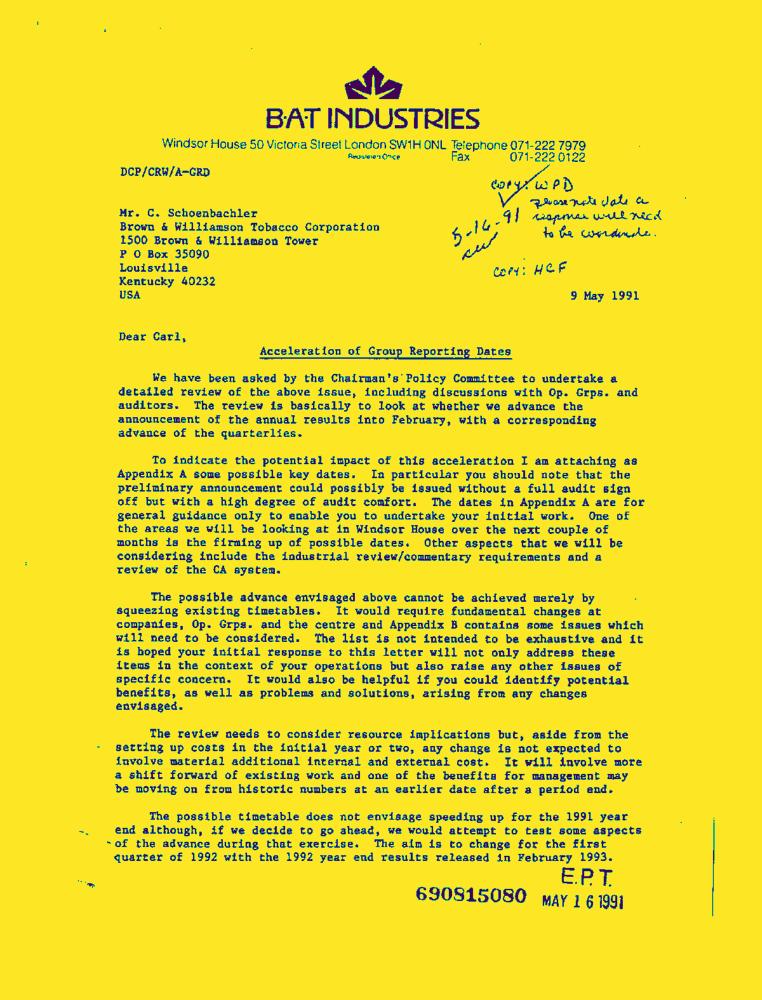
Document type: Letter-Doc